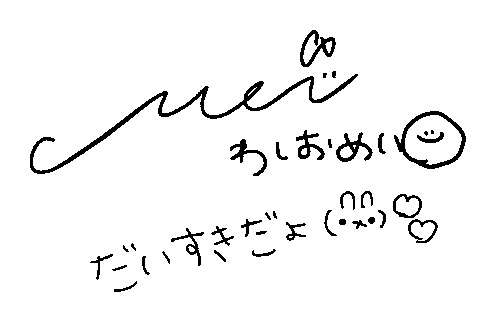
Signature of: mei washio